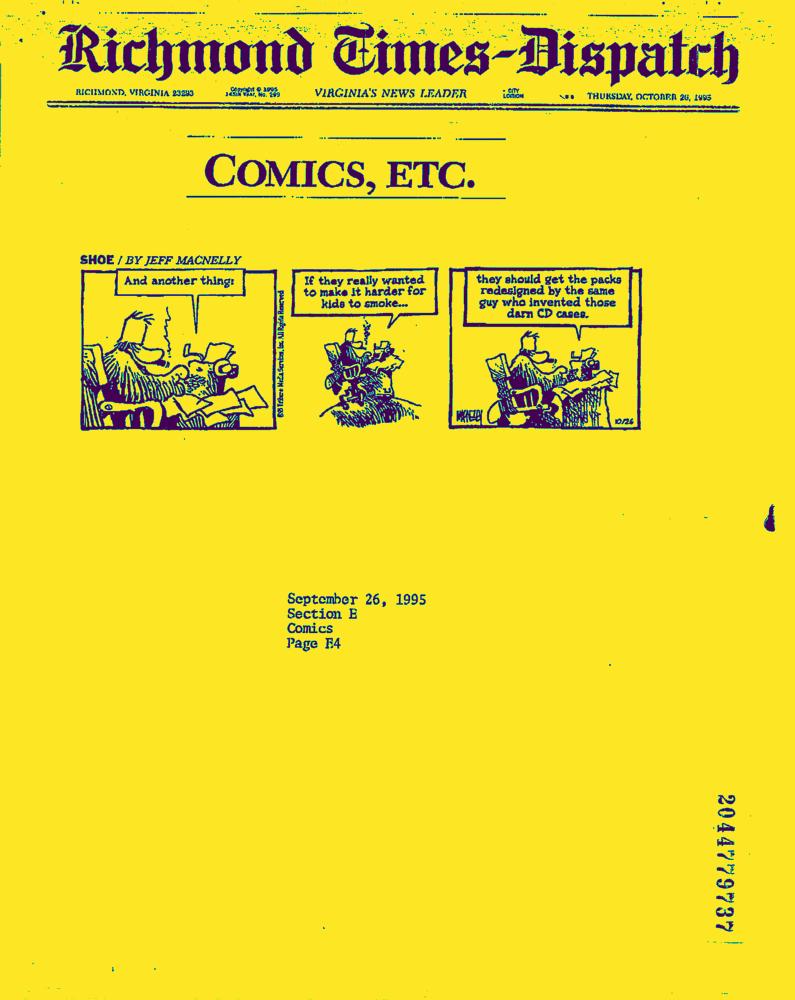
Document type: News-Article